Question: What is the suspected problem?
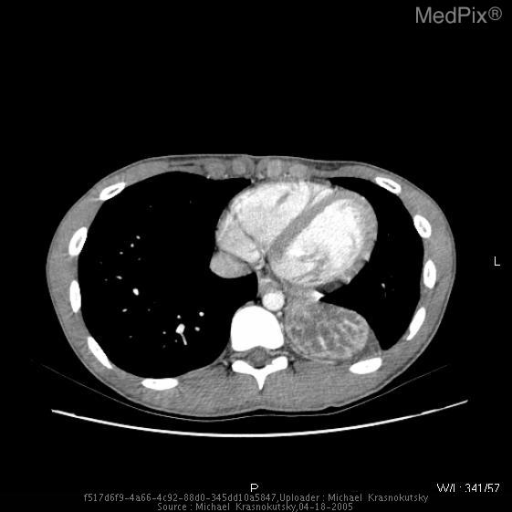
Answer: The findings suggest •  Chest radiograph demonstrates opacity in LLL.   Thin slice CT with IV contrast in arterial phase demonstrates no abnormal vessels extending to this consolidation to indicate that this may be a sequestration.

•  A repeat chest radiograph and a CT after 10 day antibiotic therapy demonstrates partial resolution of retrocardiac opacity.  CT shows segmental bronchiectasis most likely resulting from numerous prior infections.. Thin slice CT with IV contrast in arterial phase demonstrates no abnormal vessels extending to the consolidation.  Bronchial walls are seen enhancing with contrast.  Lower density material most likely represents mucous and purulent material.. The patient might have a history of 15 year old boy, air evacuated from Japan with a history of recurrent productive cough..